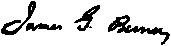
Signature of: james g birney